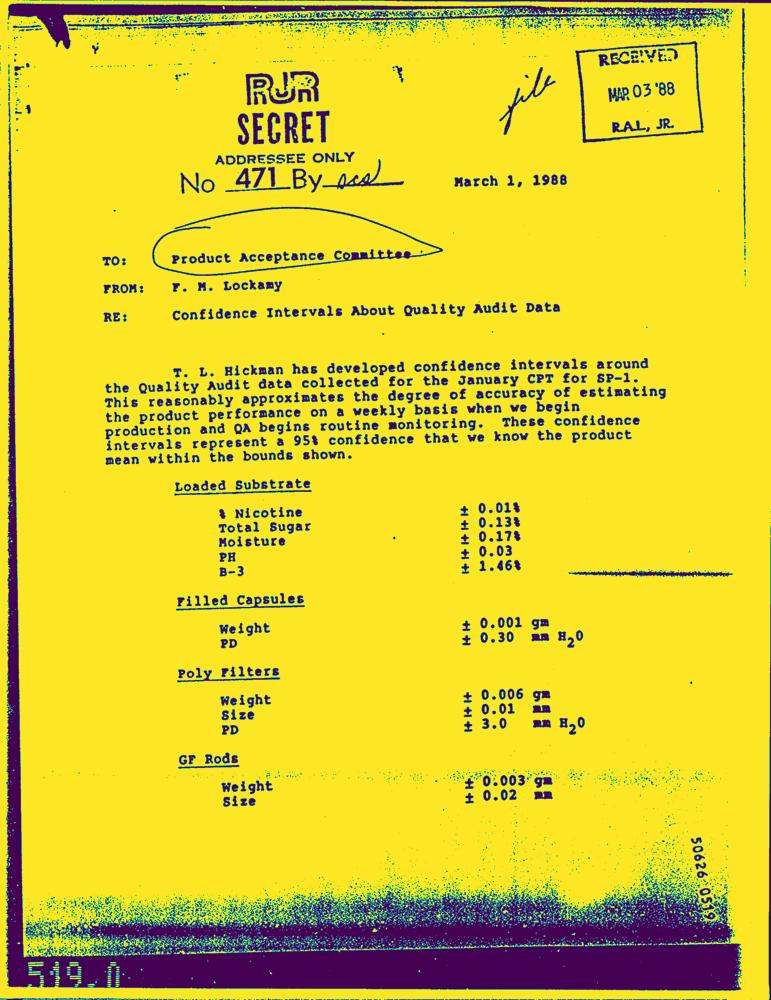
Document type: Letter-Doc